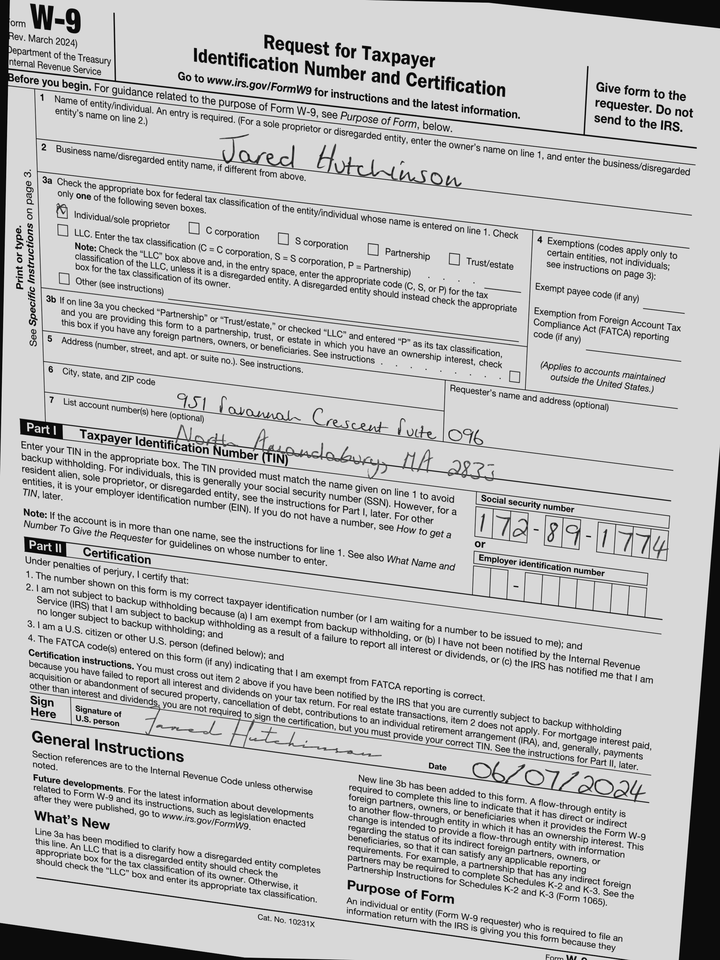
adr1: 951 Savannah Crescent Suite 096
adr2: North Amandabury, MA 28338
cbx: yes
ssn: 172891774
enm: Jared Hutchinson
sdt: 06/07/2024